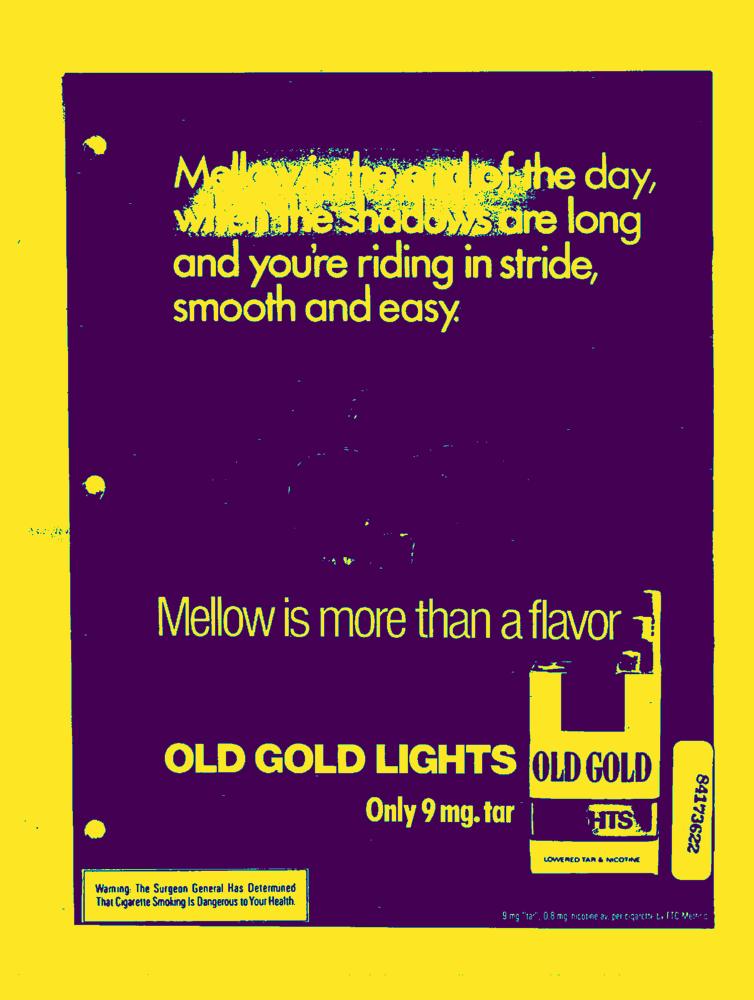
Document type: AD